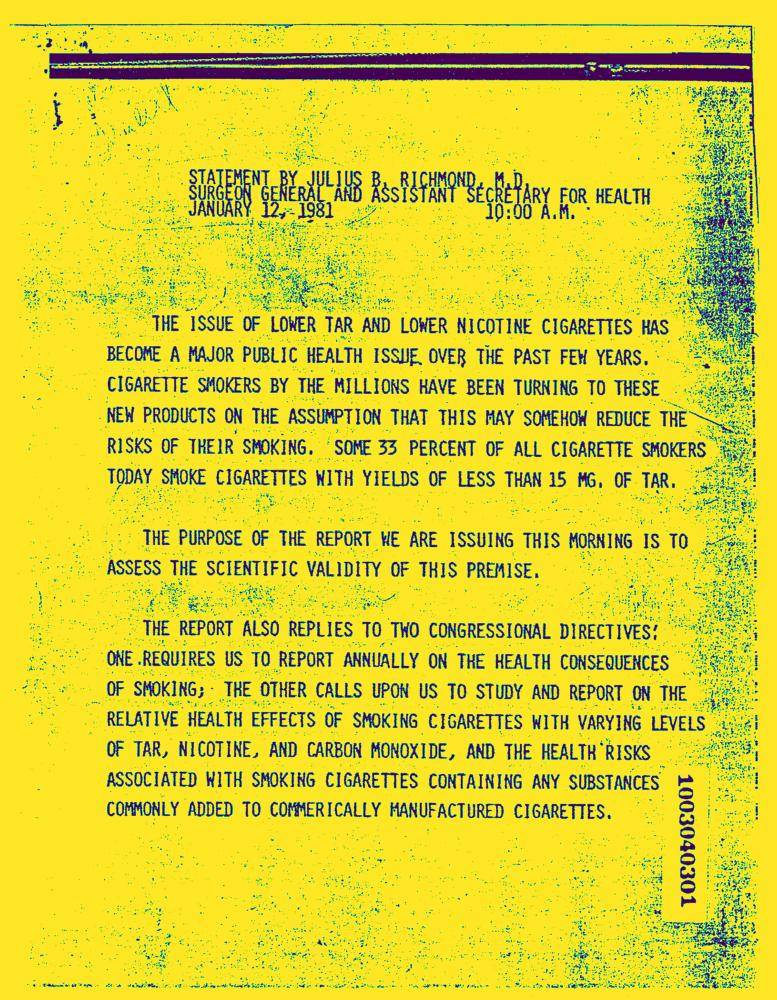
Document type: News-Article